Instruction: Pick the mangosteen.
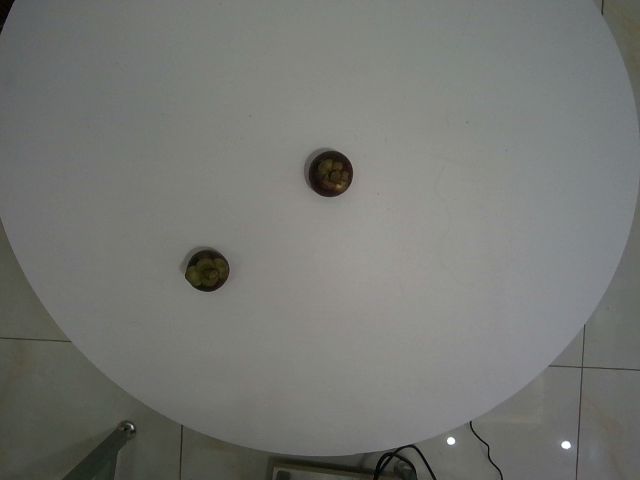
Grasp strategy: vertical